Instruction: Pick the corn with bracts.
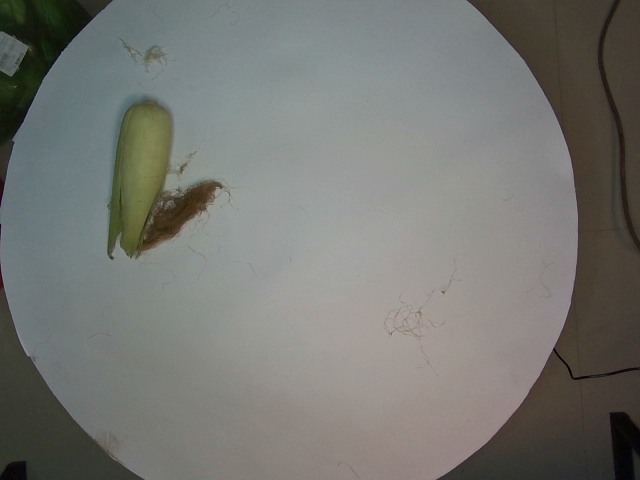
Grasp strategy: vertical